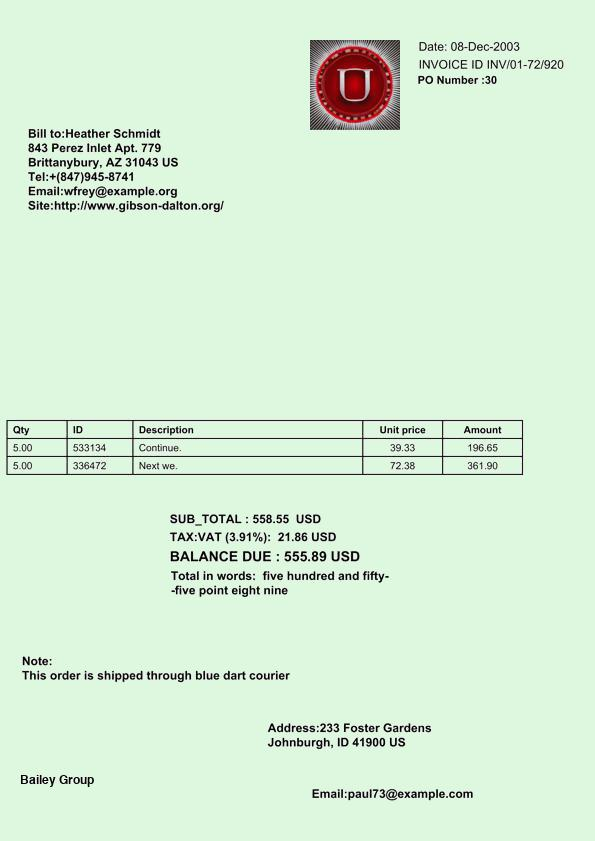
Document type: Invoice